Question: What are the imaging findings?
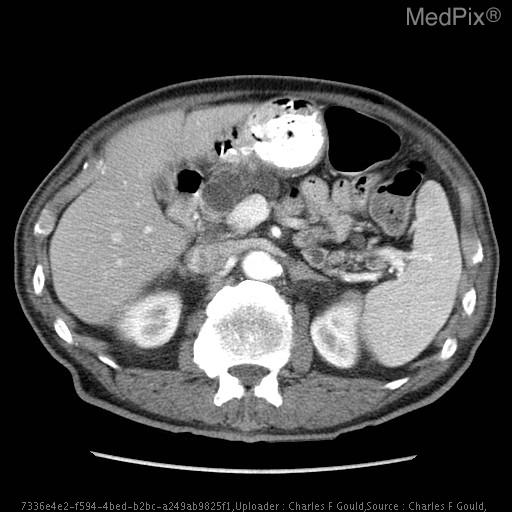
Answer: The imaging shows Lobulated multicystic lesion which involves the pancreatic head and uncinate process, predominantly.  The main pancreatic duct is dilated to 10mm and there is also branch duct involvement within the pancreatic body.  No mural nodules or solid masses are identified. Lobulated multicystic lesion which involves the pancreatic head and uncinate process, predominantly.  The main pancreatic duct is dilated to 10mm and there is branch duct involvement within the pancreatic body.  No mural nodules or solid masses are identified..